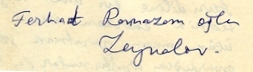
Signature of: farkhad zeynalov